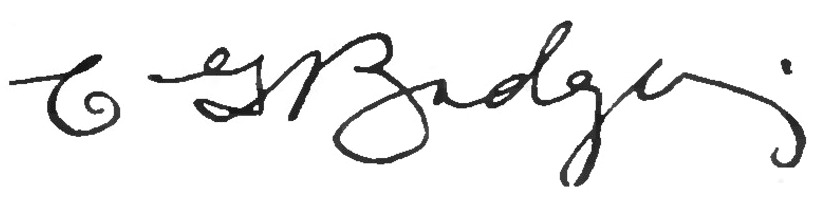
Signature of: clarence g badger